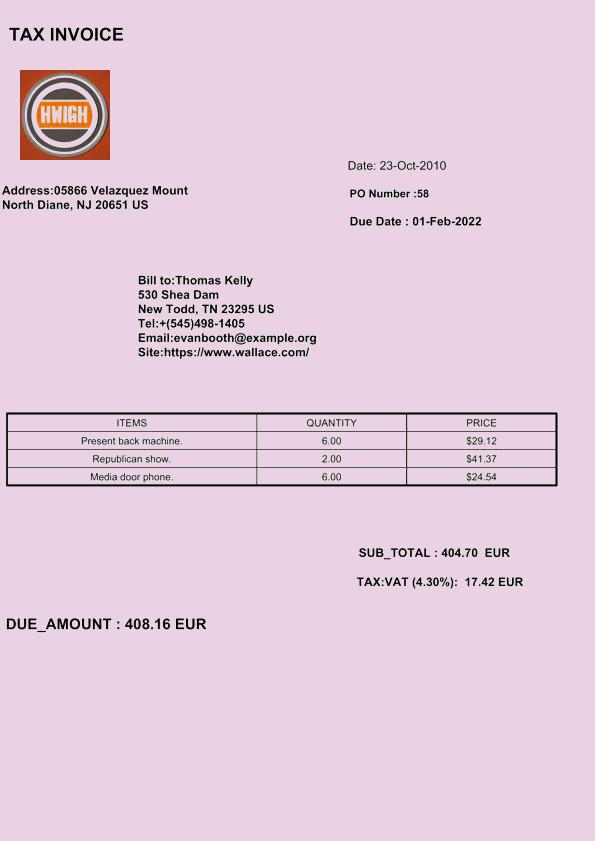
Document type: Invoice